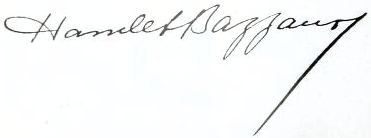
Signature of: hamlet bazzano